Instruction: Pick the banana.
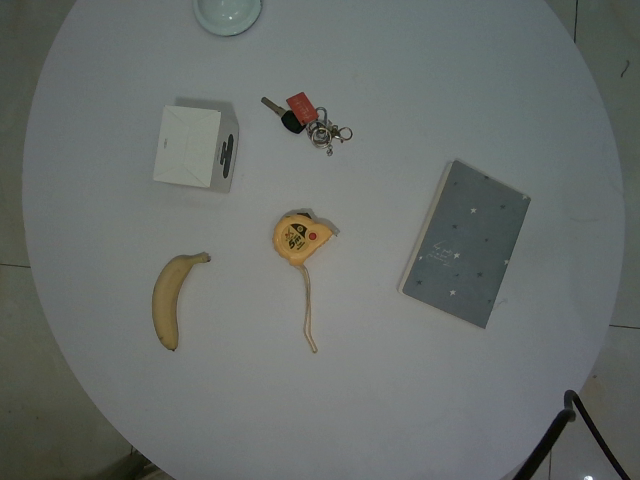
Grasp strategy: vertical